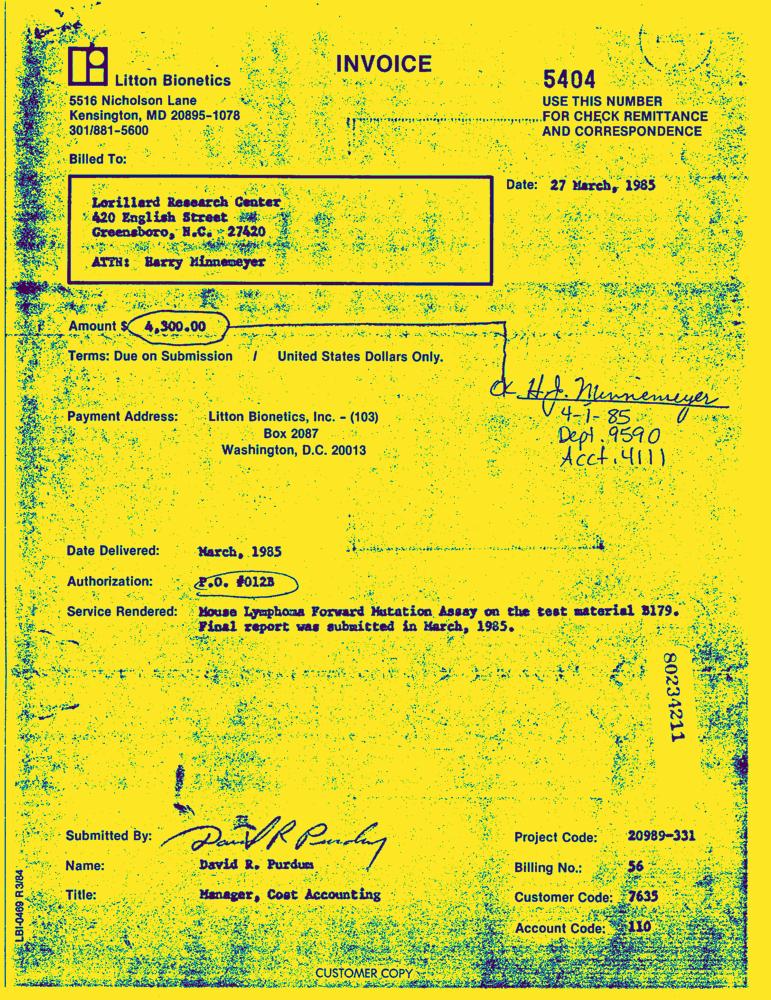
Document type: Invoice-Doc